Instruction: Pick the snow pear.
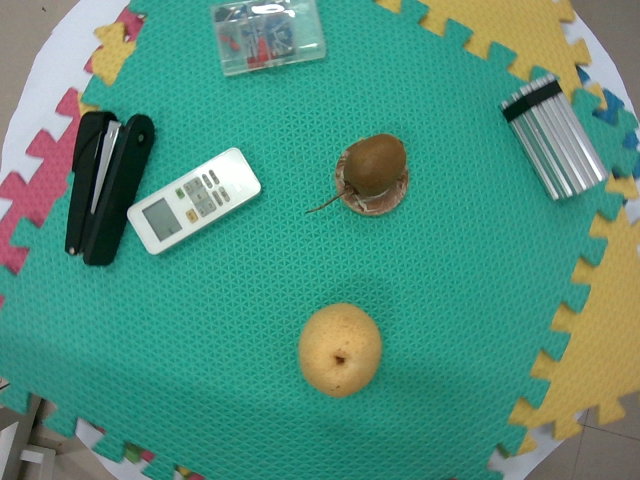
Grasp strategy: vertical